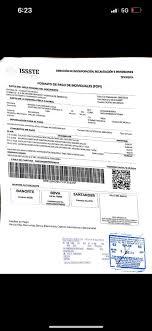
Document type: Invoice